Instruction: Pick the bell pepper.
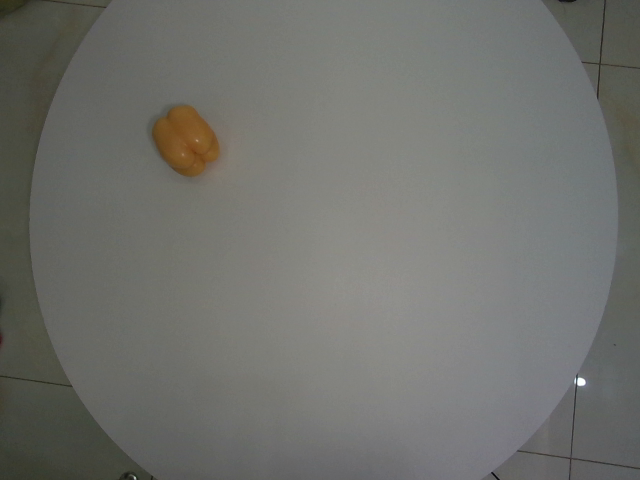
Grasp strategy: vertical